Question: What type of tax is indicated in the document, personal property or real estate?
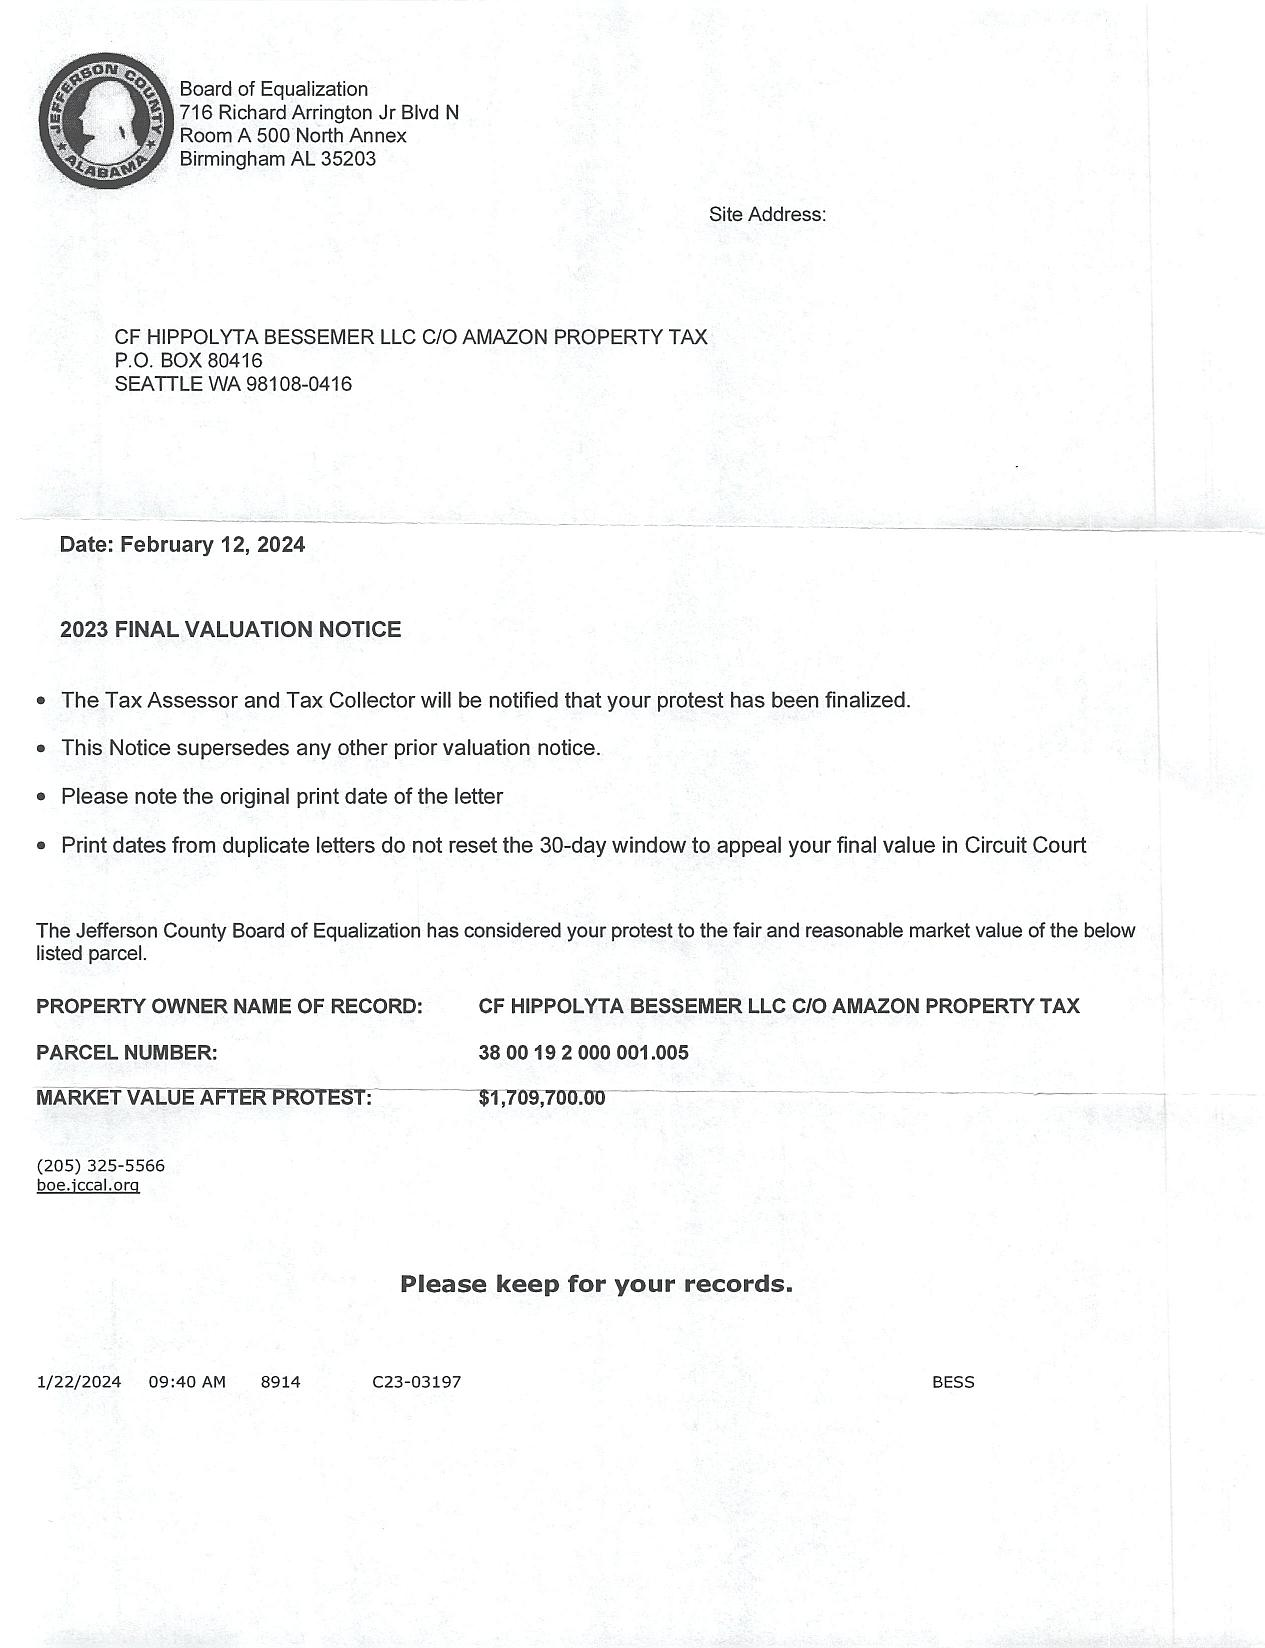
Answer: "Real Estate Tax"